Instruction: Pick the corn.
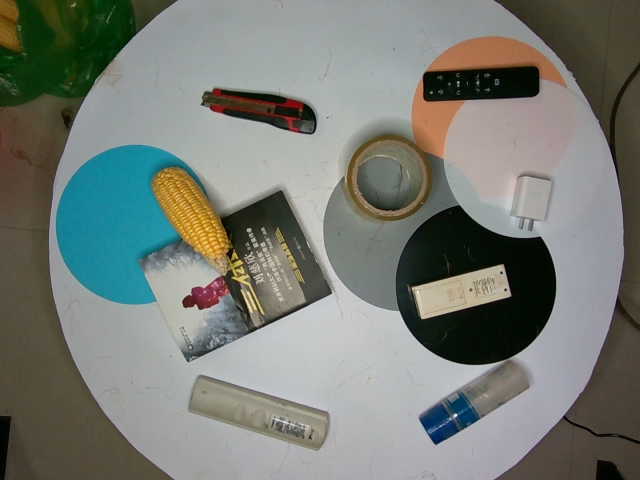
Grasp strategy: vertical